Question: What is the date of the hearing as scheduled in the document?
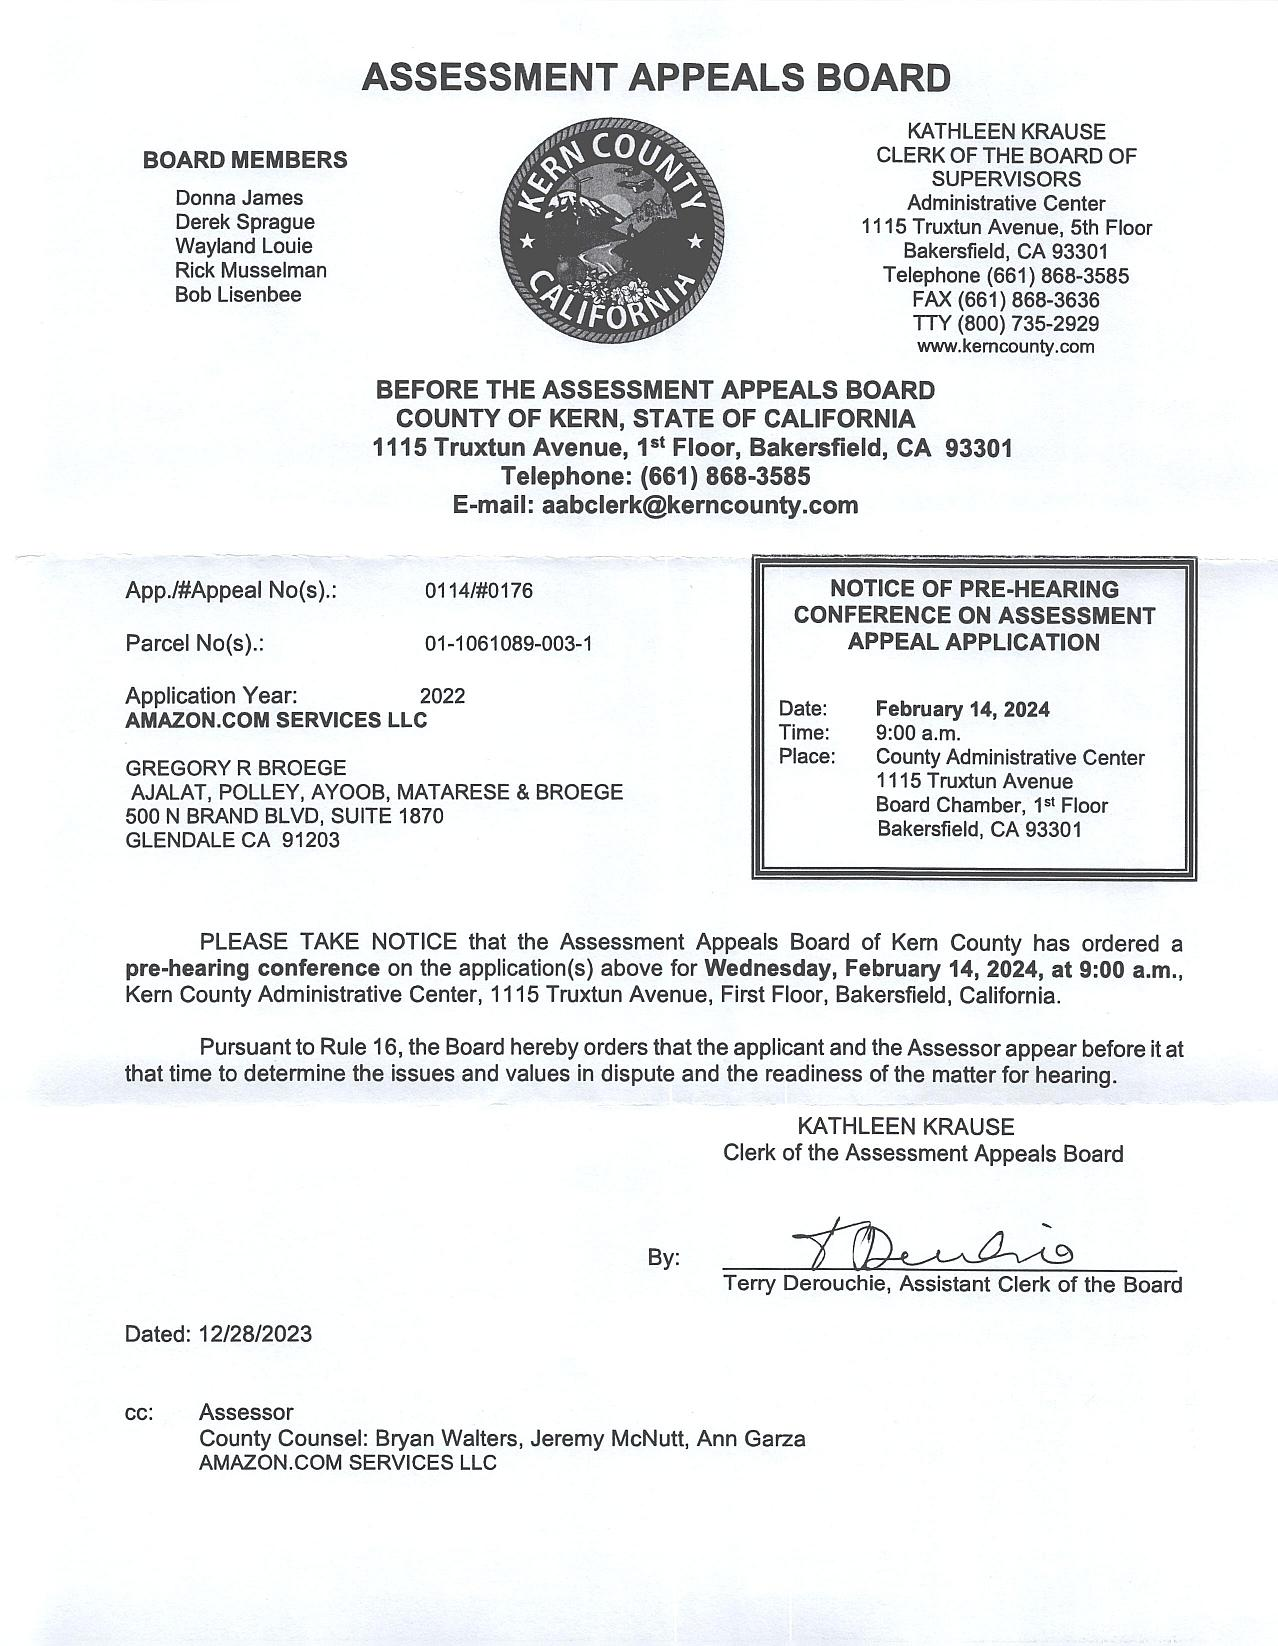
Answer: "14-Feb-24"